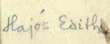
Signature of: edith bone